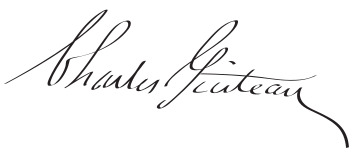
Signature of: charles j guiteau